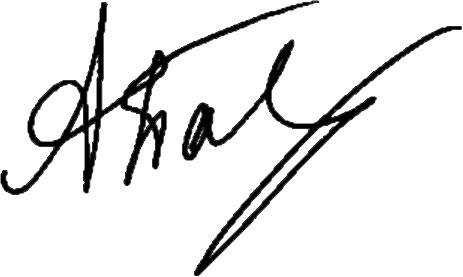
Signature of: andriy pavlovskyi